Question: What is the main concern?
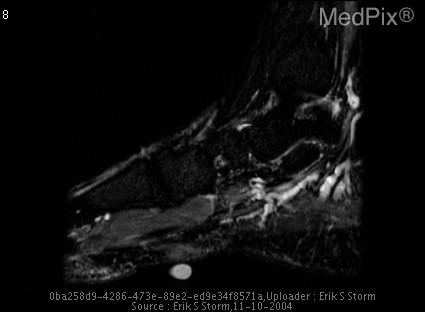
Answer: The findings suggest 2cm x 3cm well-circumscribed fusiform mass arising from the plantar fascia on the medial aspect of the foot proximal to the 1st MTP.  Lesion is homogenously iso-intense to muscle on T1 sequences, and hetrogenslightly hyperintense on fat-saturated T2 sequences.  Marked, homogeneous enhancement following administration of gadolinium DTPA.  No surrounding soft tissue or bone marrow edema.. Fat-saturated image (FSE-IR). Fusiform soft tissue mass arising from the medial plantar fascia. Mild, heterogeneous increased signal relative to muscle.. The patient might have a history of Enlarging mass on medial plantar aspect of his foot, becomming increasingly sypmpomatic over last 2 weeks..